Question: In what way does the history help explain the case?
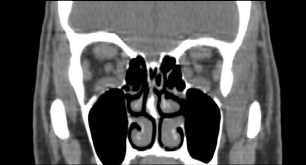
Answer: The patient's history of 45 year old male with known Graves' disease referred to ophthamology for proptosis. is key in understanding the case.